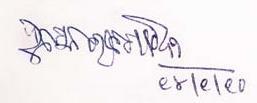
Signature of: hussain rabi gandhi